Question: What appears to be the issue?
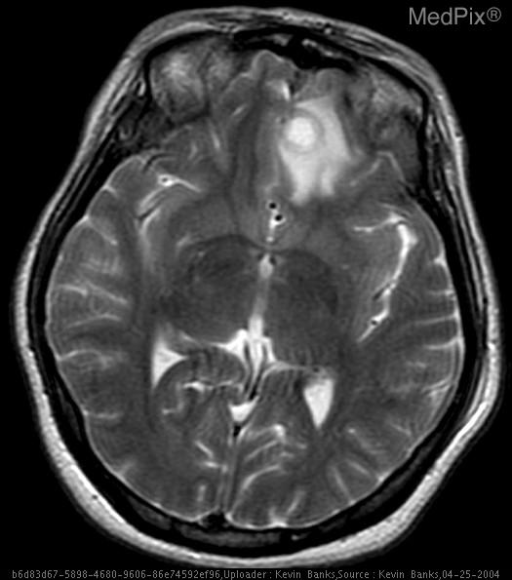
Answer: The findings suggest CT and MR evaluation of the brain demonstrated multiple well-defined cystic lesions in the brain parenchyma and subarachnoid spaces. All lesions were approximately 1cm in size and several appeared to have a small internal nodule. Only one of the lesions (an intra-axial cyst in the frontal lobe) demonstrated any surrounding edema.. Axial T2 weighted image through the frontal lobes verifies the cystic nature and associated edema of the intra-axial lesion seen on initial CT evaluation.. The patient might have a history of A 35 year-old Hispanic female with no significant past medical history presented with new onset of seizures..